Question: How is the history relevant to the case?
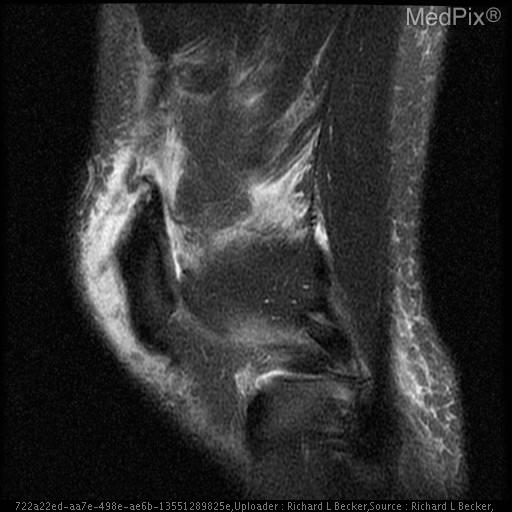
Answer: The patient's history of 52 y/o male with swollen painful knee and weakness in extension s/p fall is key in understanding the case.